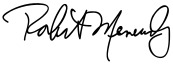
Signature of: bob menendez